Question: Can you provide the account number mentioned in the document?
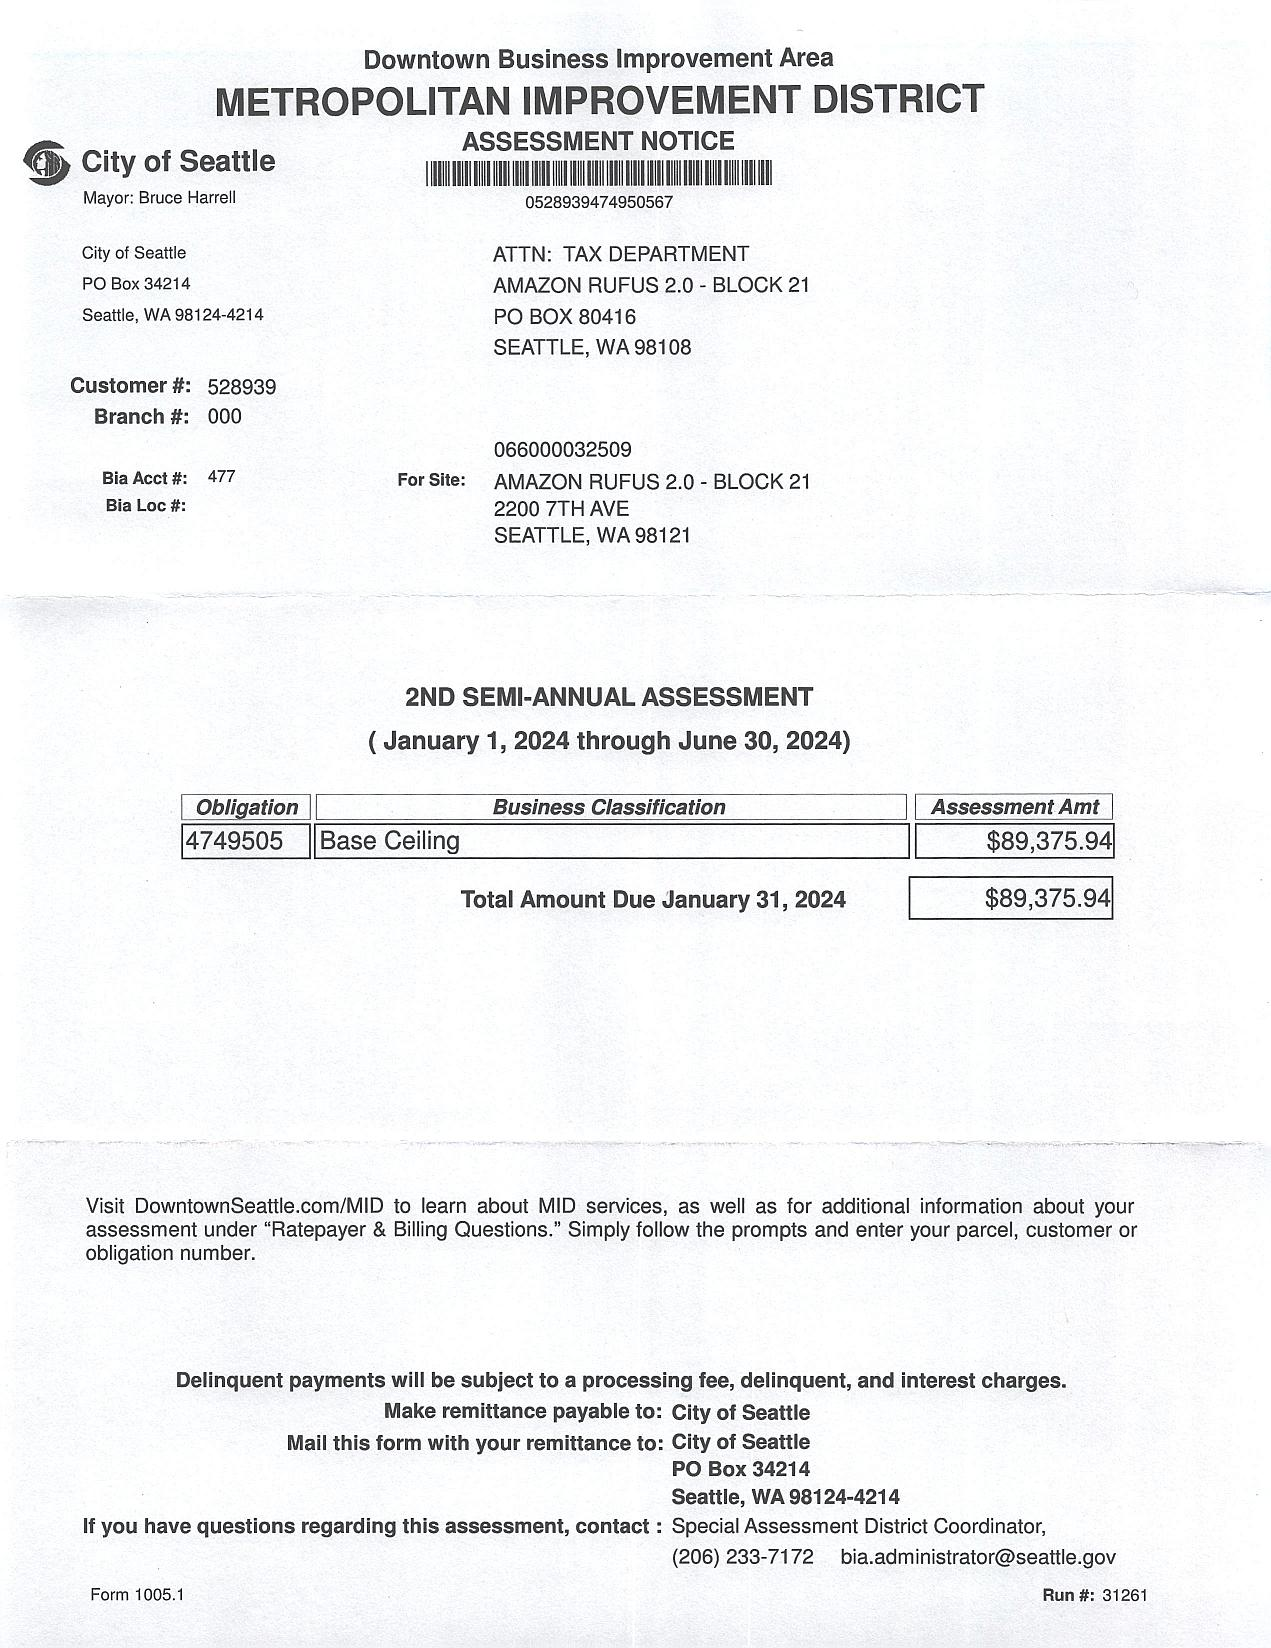
Answer: "528939"